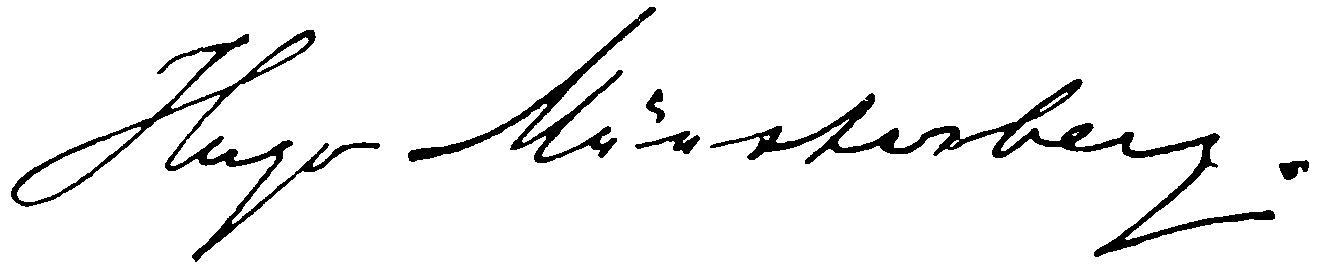
Signature of: hugo münsterberg